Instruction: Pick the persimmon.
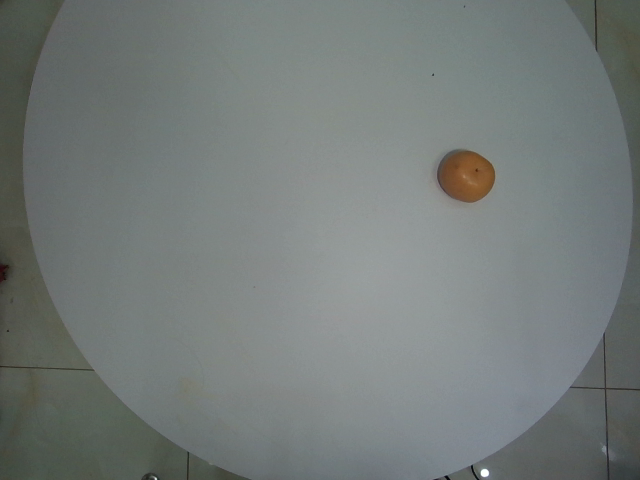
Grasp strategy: vertical